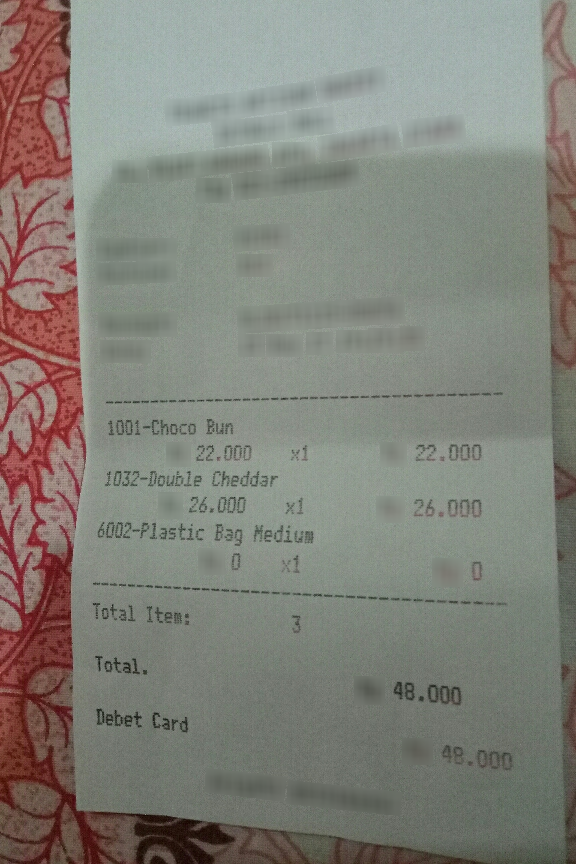
Extraction:
receipt: line_items: name: 1001-Choco Bun
price: 22.000
qty: x1
name: 1032-Double Cheddar
price: 26.000
qty: x1
name: 6002-Plastic Bag Medium
price: 0
qty: x1
total: 48.000